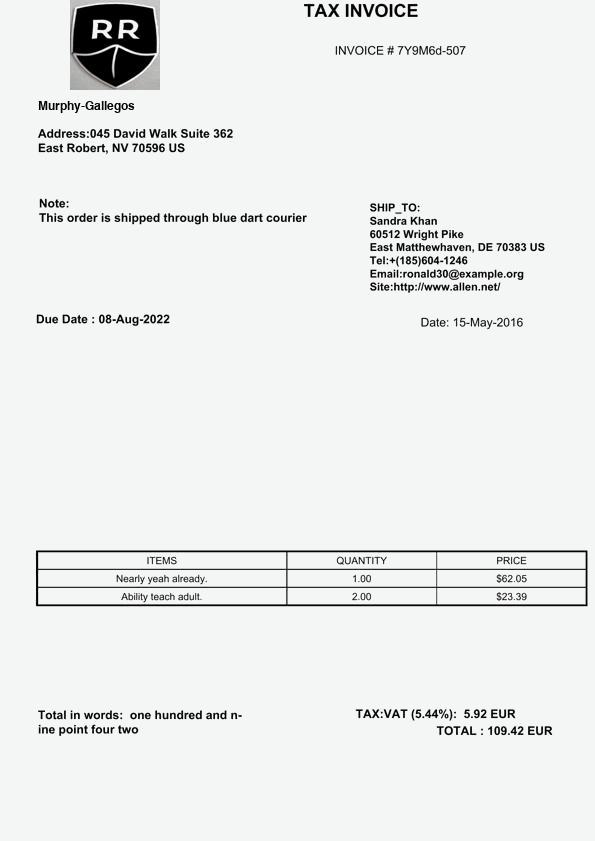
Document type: Invoice